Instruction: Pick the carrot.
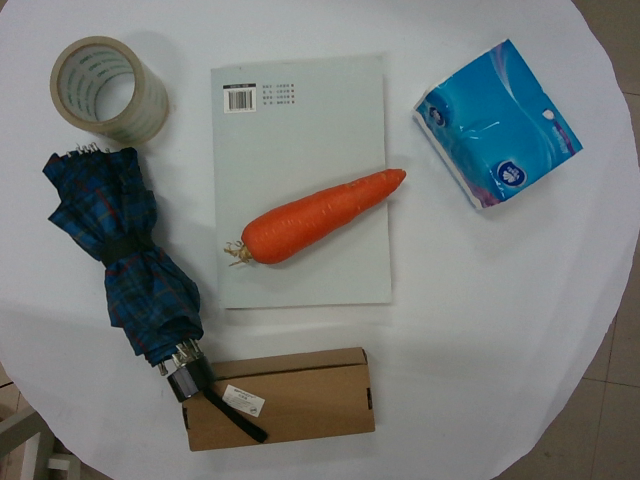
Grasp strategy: vertical